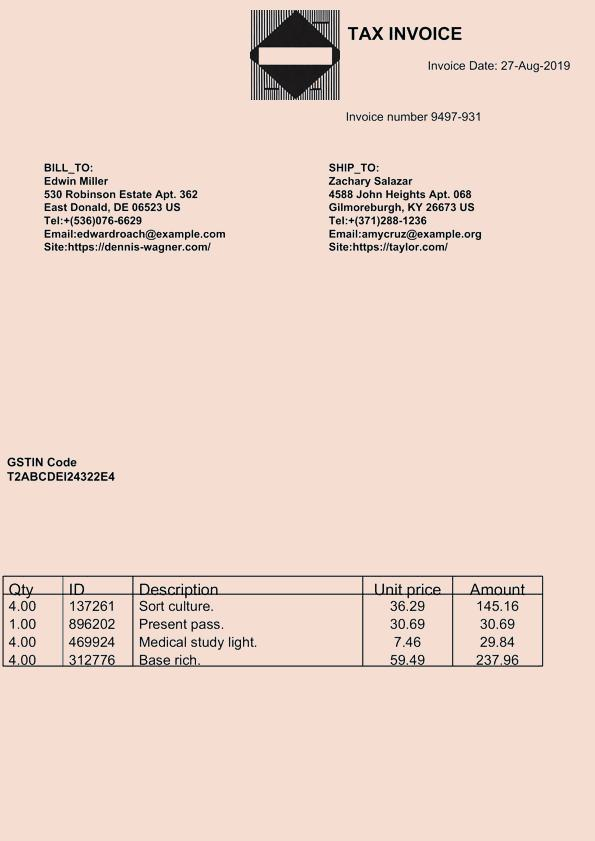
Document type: Invoice